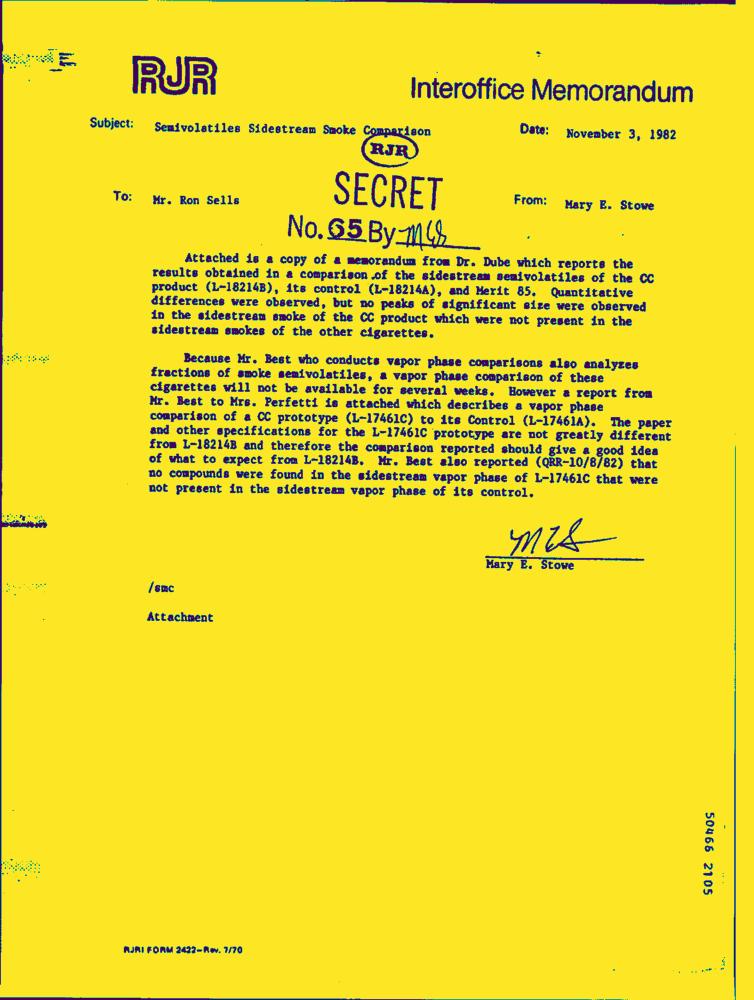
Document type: Letter-Doc